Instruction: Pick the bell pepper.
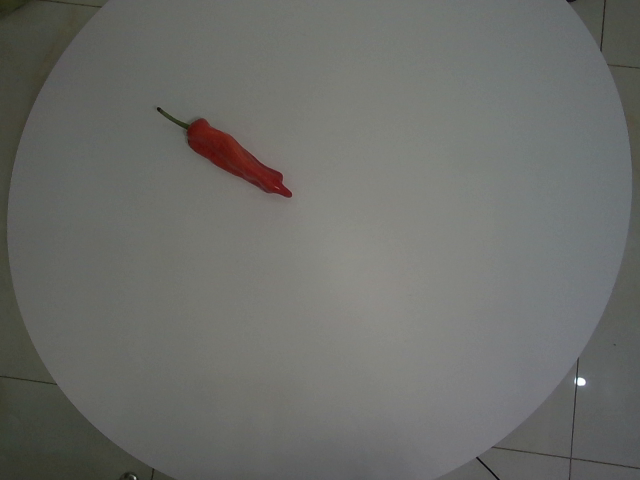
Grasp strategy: vertical